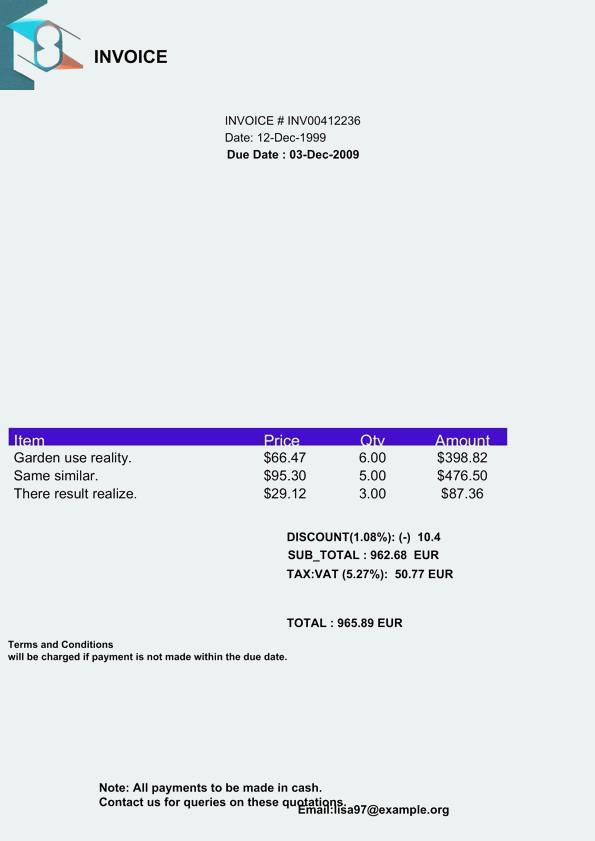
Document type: Invoice